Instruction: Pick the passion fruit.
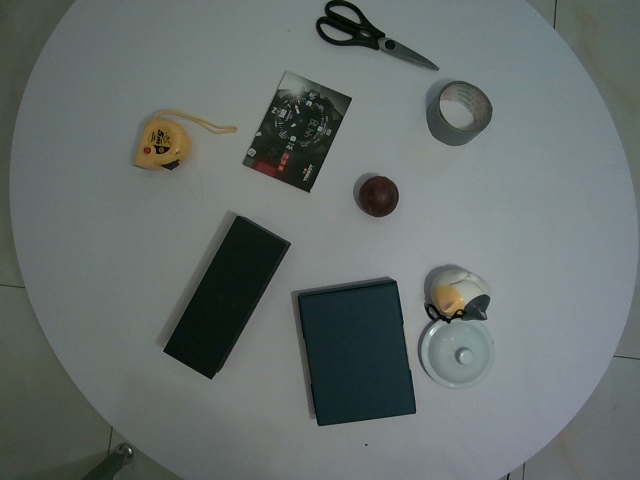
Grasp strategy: vertical